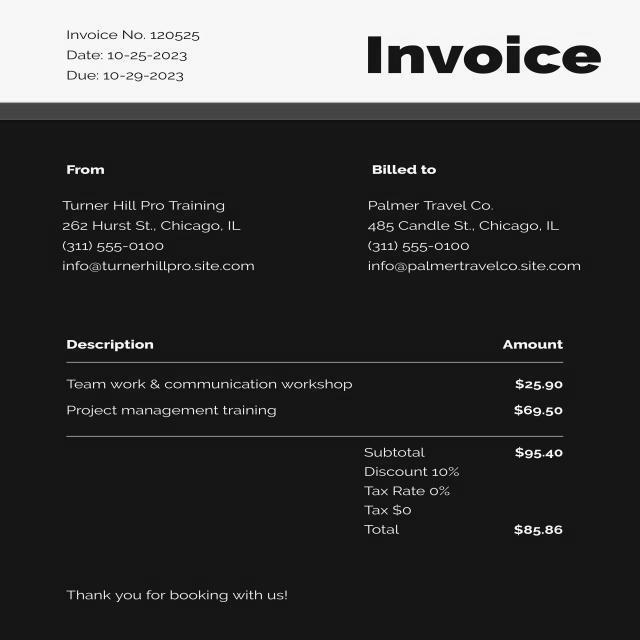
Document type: Invoice